Question: What might the diagnosis be?
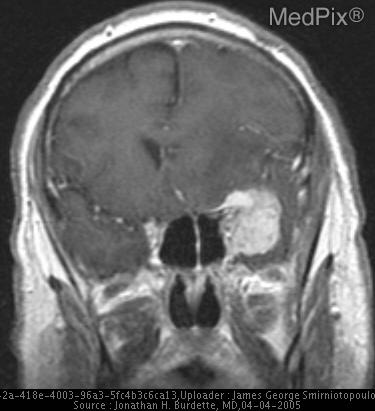
Answer: The possible diagnosis includes • Meningioma
• Atypical meningioma
• Anaplastic meningioma
• Hemangiopericytoma.